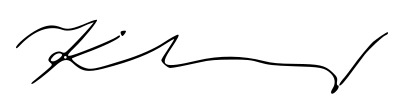
Signature of: katarzyna lubnauer